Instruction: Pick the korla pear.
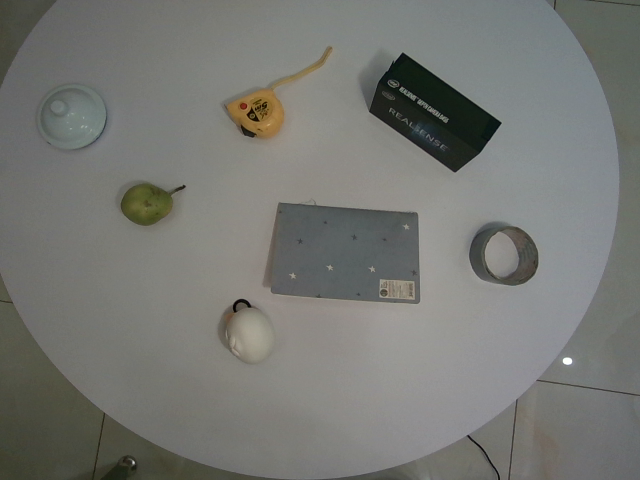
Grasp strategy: vertical